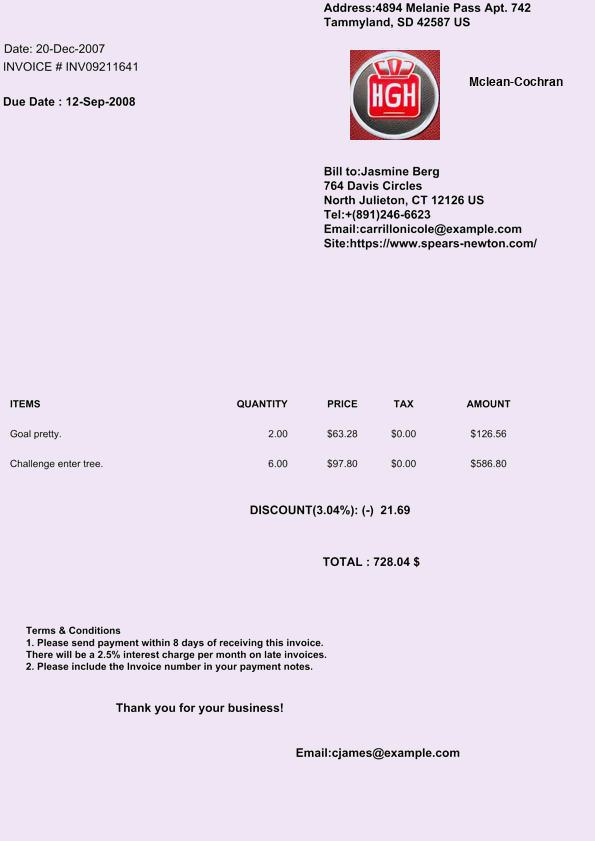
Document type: Invoice